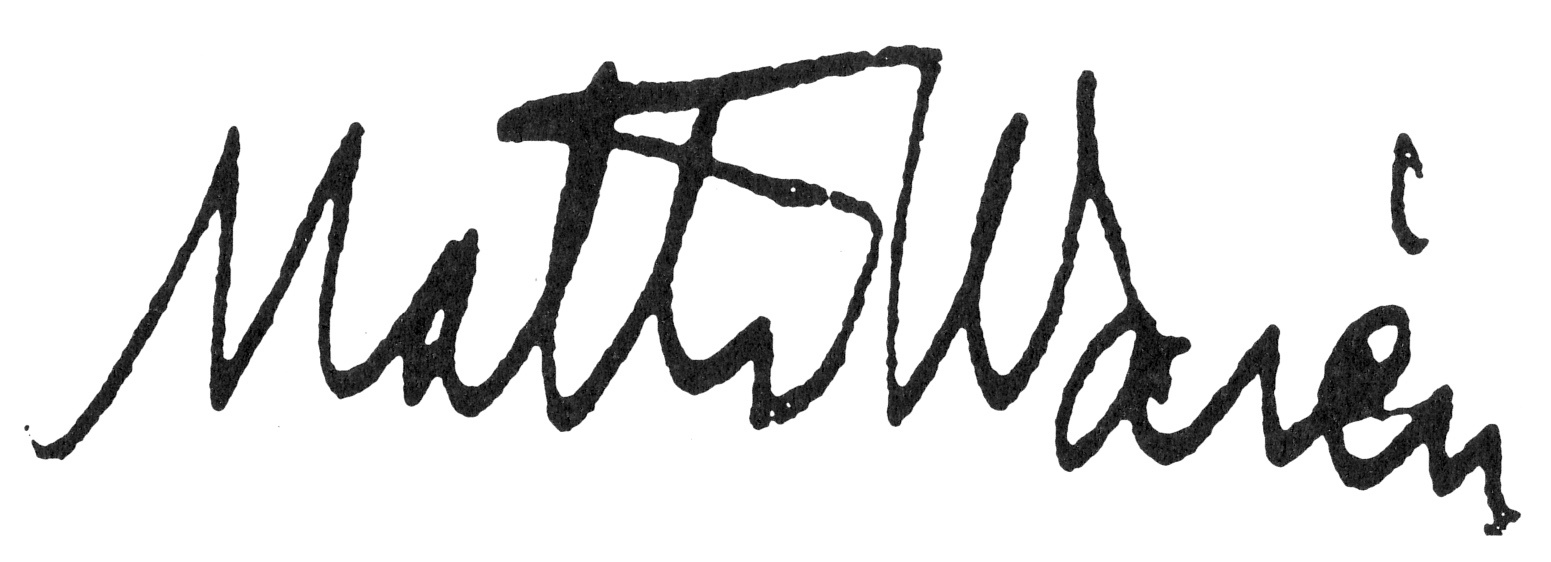
Signature of: matti warén